Question: What do the imaging results show?
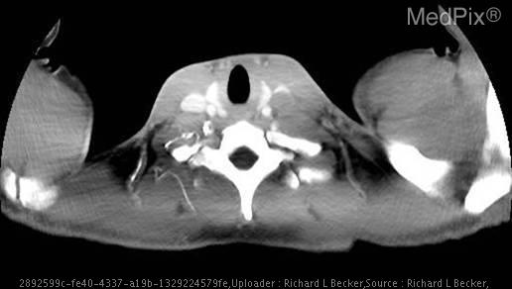
Answer: The imaging shows Testicle Ultrasound
•  Well-circumscribed, heterogeneously hypoechoic mass with mixed solid and cystic components, arising from the left testicle and confined within the tunica albuginea.

Abdominal CT
•  Bulky retroperitoneal and para-aortic lymphadenopathy.

Chest Film and CT
•  Supraclavicular and subcarinal adenopathy and multiple lung nodules.

All of these findings suggest a metastatic testicular cancer Left supraclavicular adenopathy.